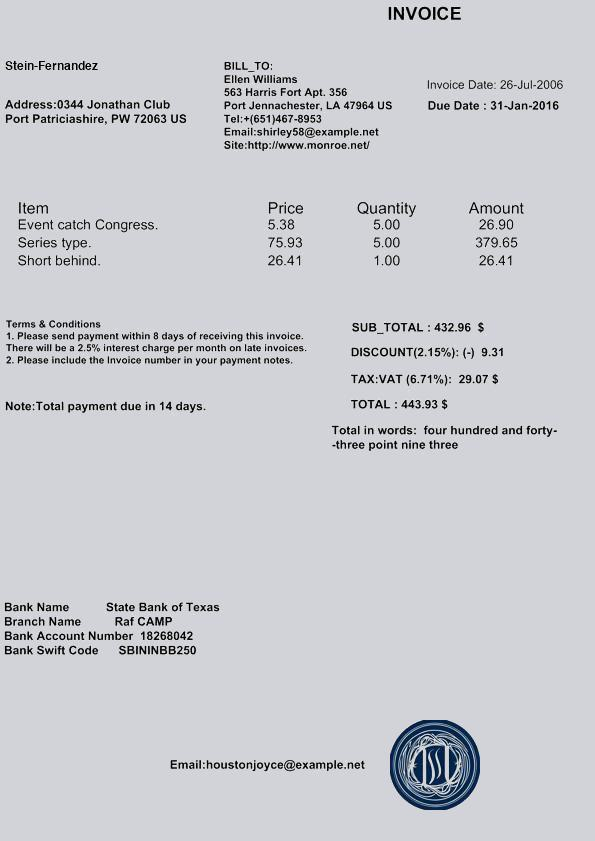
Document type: Invoice